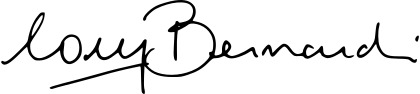
Signature of: cory bernardi